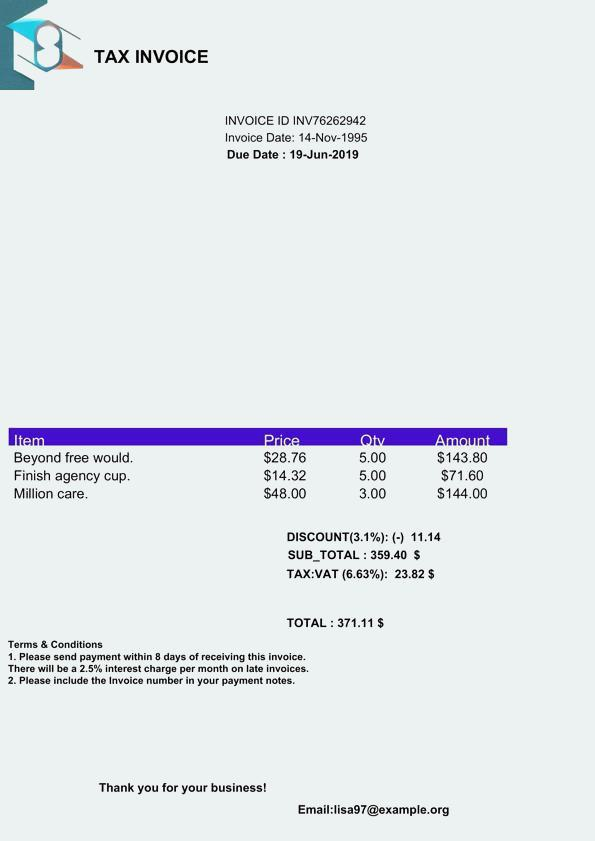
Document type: Invoice